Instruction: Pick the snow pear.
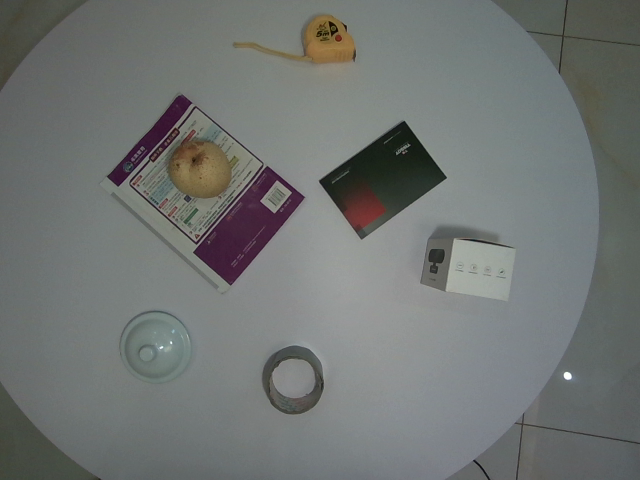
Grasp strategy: vertical